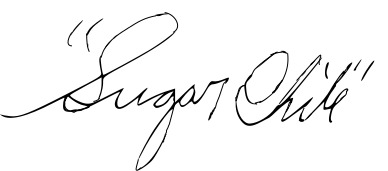
Signature of: sugar chile robinson